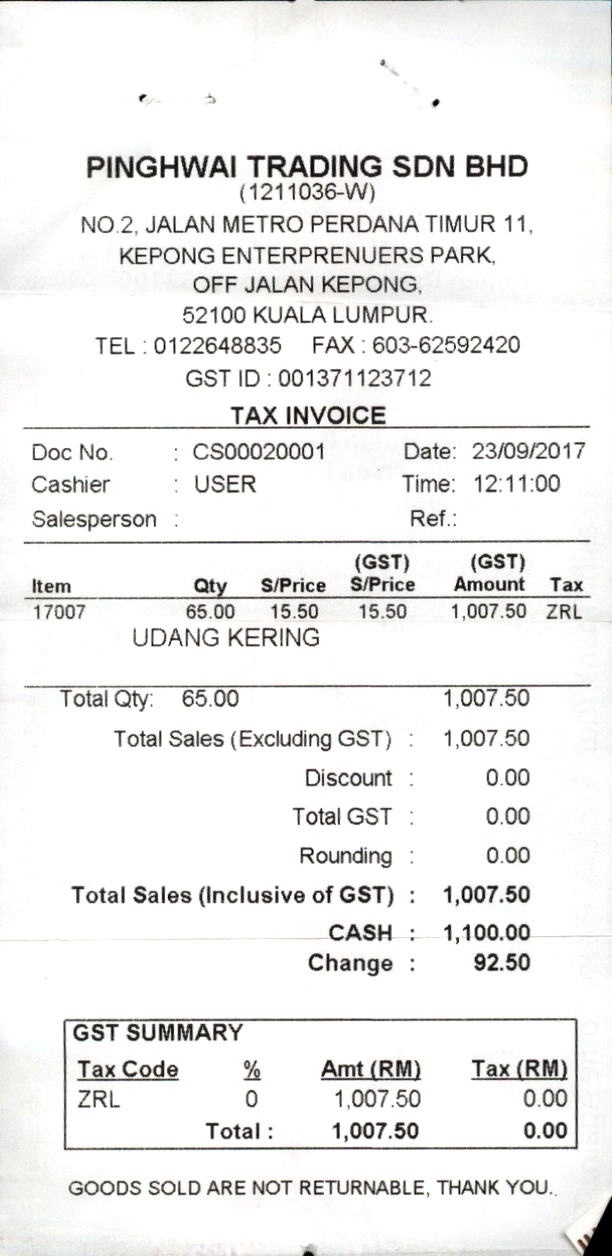
PINGHWAI TRADING SDN BHD
(1211036-W)
NO.2, JALAN METRO PERDANA TIMUR 11,
KEPONG ENTERPRENUERS PARK,
OFF JALAN KEPONG,
52100 KUALA LUMPUR.
TEL : 0122648835
FAX : 603-62592420
GST ID : 001371123712
TAX INVOICE
DOC NO.
: CS00020001
DATE: 23/09/2017
CASHIER
: USER
TIME: 12:11:00
SALESPERSON :
REF.:
ITEM
QTY
S/PRICE
(GST)
S/PRICE
(GST)
AMOUNT
TAX
17007
65.00
15.50
15.50
1,007.50
ZRL
UDANG KERING
TOTAL QTY:
65.00
1,007.50
TOTAL SALES (EXCLUDING GST) :
1,007.50
DISCOUNT :
0.00
TOTAL GST :
0.00
ROUNDING :
0.00
TOTAL SALES (INCLUSIVE OF GST) :
1,007.50
CASH :
1,100.00
CHANGE :
92.50
GST SUMMARY
TAX CODE
%
AMT (RM)
TAX (RM)
ZRL
0
1,007.50
0.00
TOTAL :
1,007.50
0.00
GOODS SOLD ARE NOT RETURNABLE, THANK YOU.